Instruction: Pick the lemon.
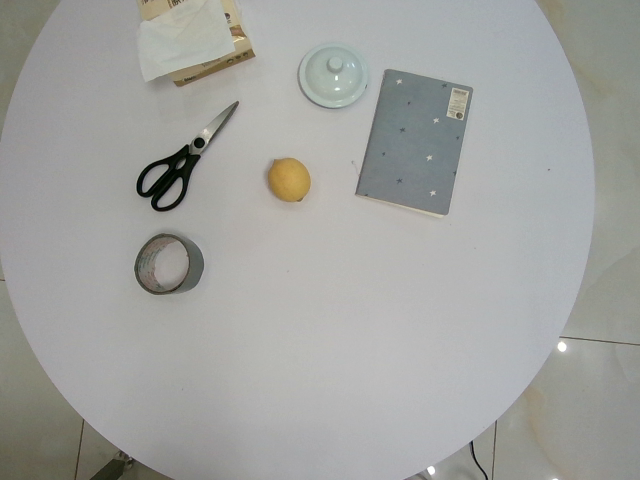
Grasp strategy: vertical